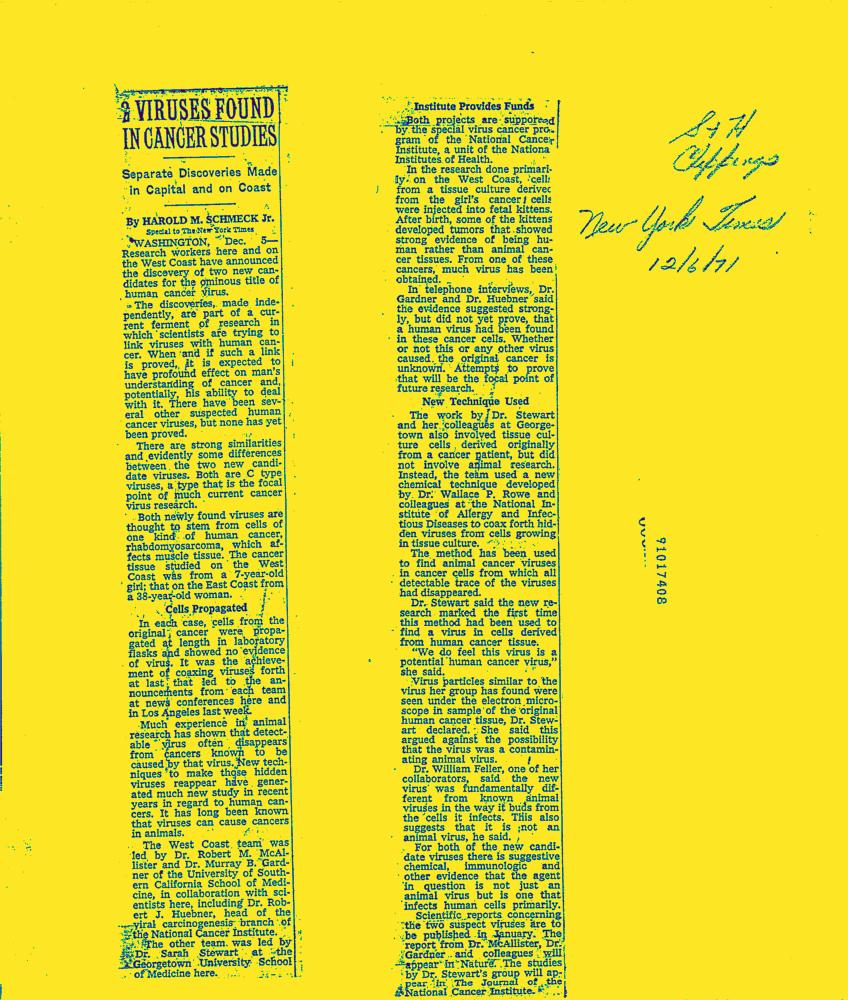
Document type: News-Article